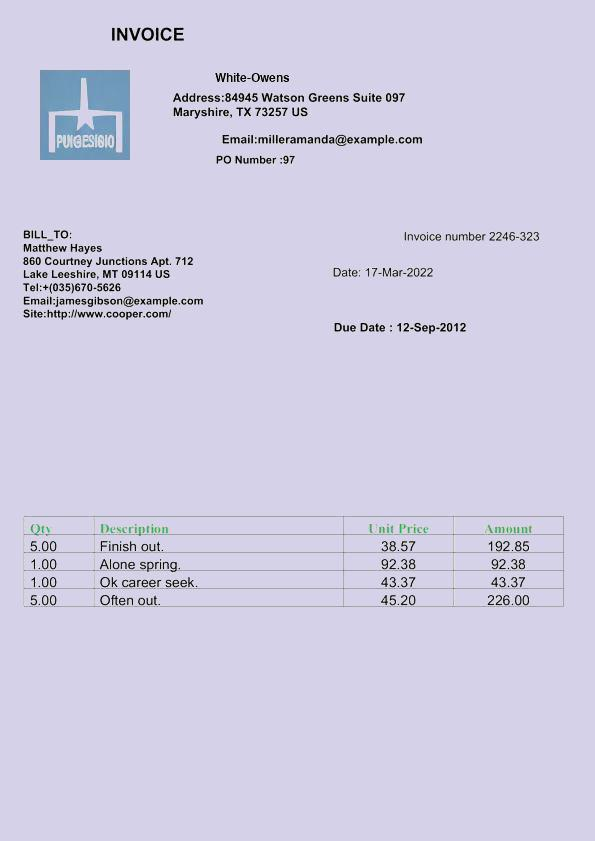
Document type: Invoice